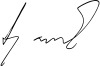
Signature of: sourav ganguly